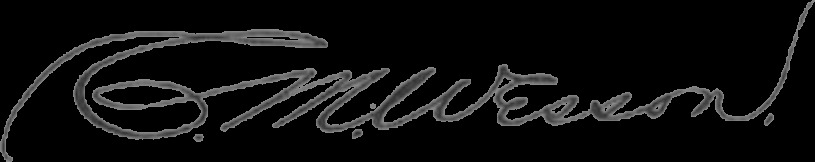
Signature of: charles m wesson